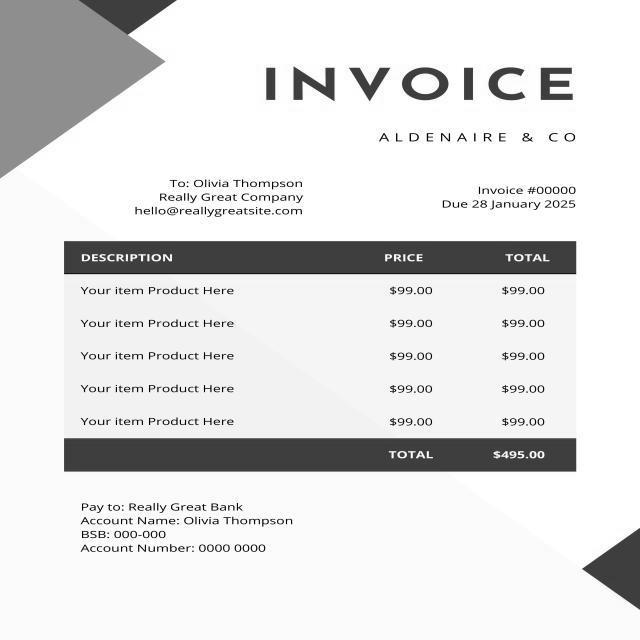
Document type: Invoice